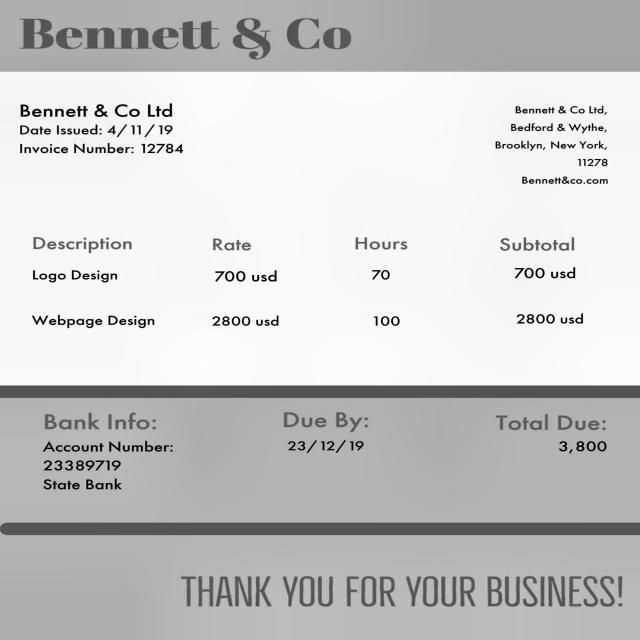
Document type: Invoice